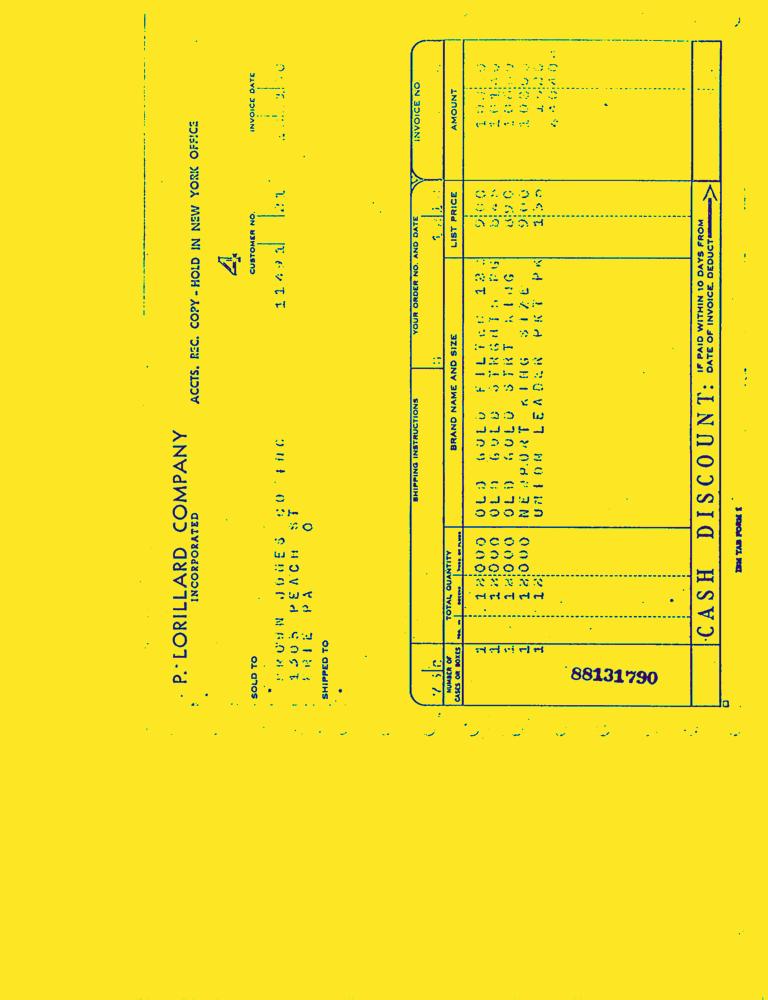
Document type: Invoice-Doc